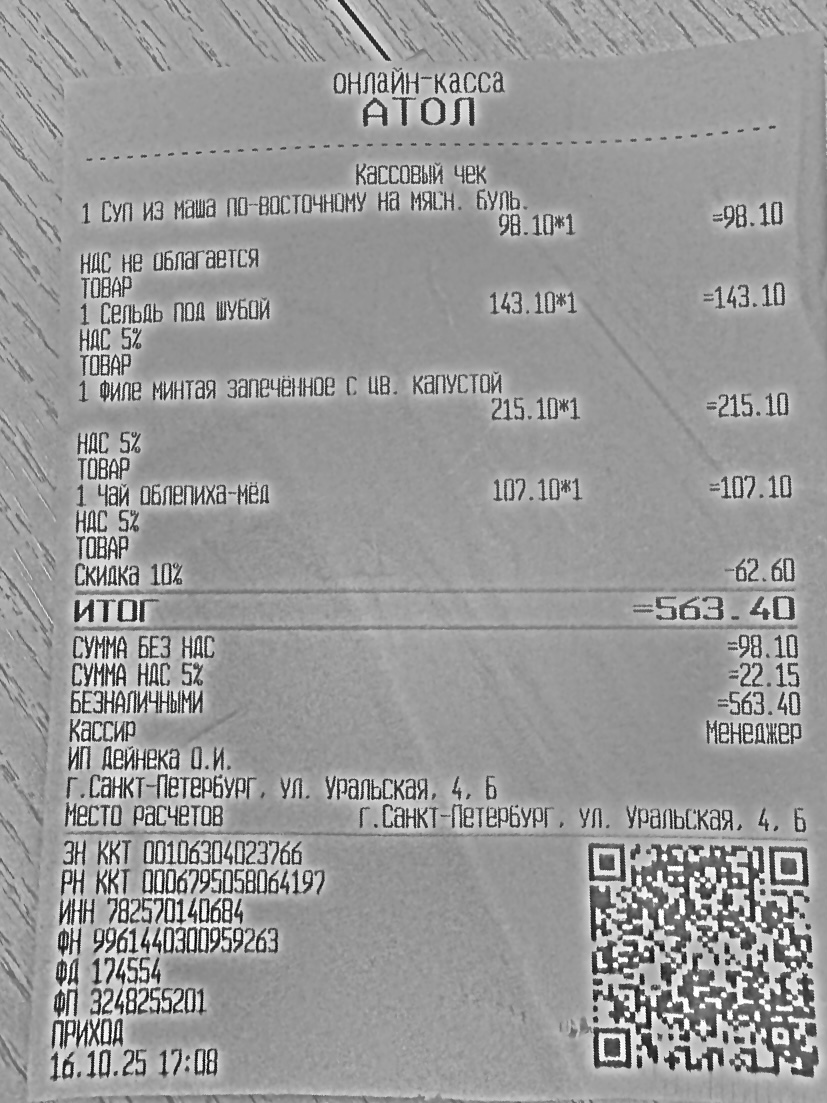
Продавец: ИП Дейнека О.И.
ИНН: 782570140684
Дата: 16.10.25
Товары: 1 Суп из маша по-восточному на мясн. буль.; 1 Сельдь под шубой; 1 Филе минтая запеченное с цв. капустой; 1 Чай облепиха-мед; Скидка 10%
Количество: 1; 1; 1; 1; не указано
Цена: 98.10; 143.10; 215.10; 107.10; не указано
Сумма: 98.10; 143.10; 215.10; 107.10; -62.60
Итого: 563.40